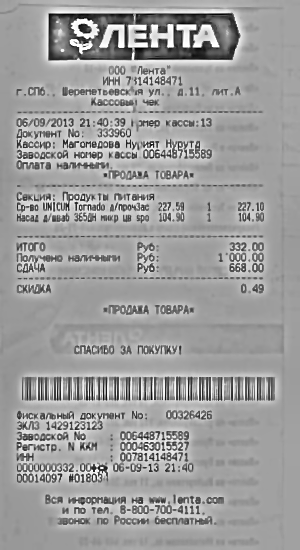
Продавец: ООО "Лента"
ИНН: 7814148471
Дата: 06/09/2013
Товары: Ср-во UNICUM Tomado /произв.; Насад./вывоз 3650 мкр шв пр.
Количество: 1.000; 1.000
Цена: 227.59; 104.90
Сумма: 227.59; 104.90
Итого: 332.00